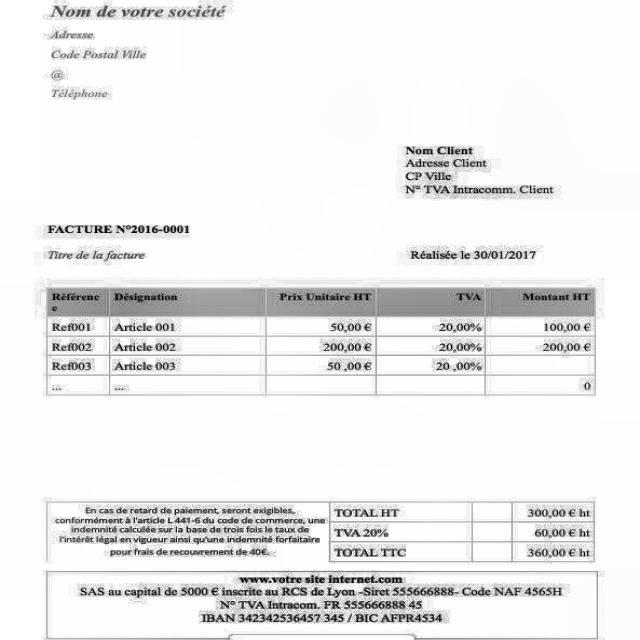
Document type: Invoice